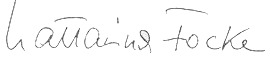
Signature of: katharina focke